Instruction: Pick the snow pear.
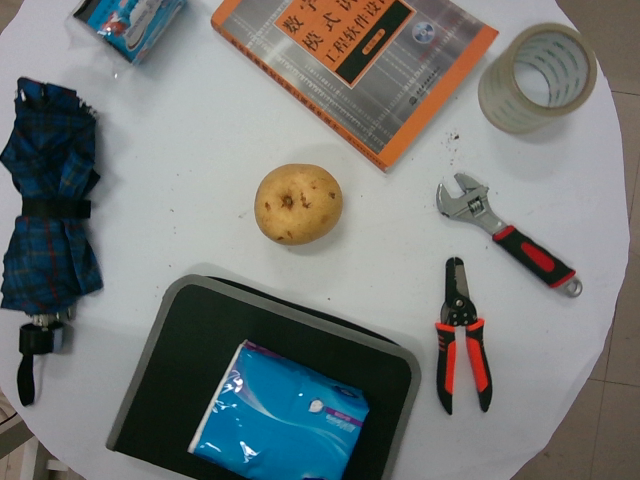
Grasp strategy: vertical